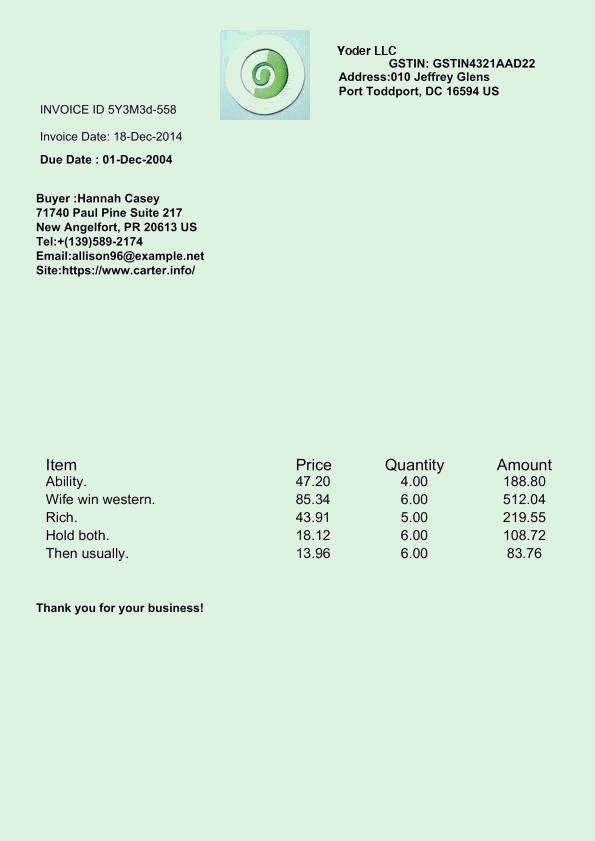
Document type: Invoice